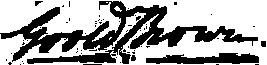
Signature of: goold brown